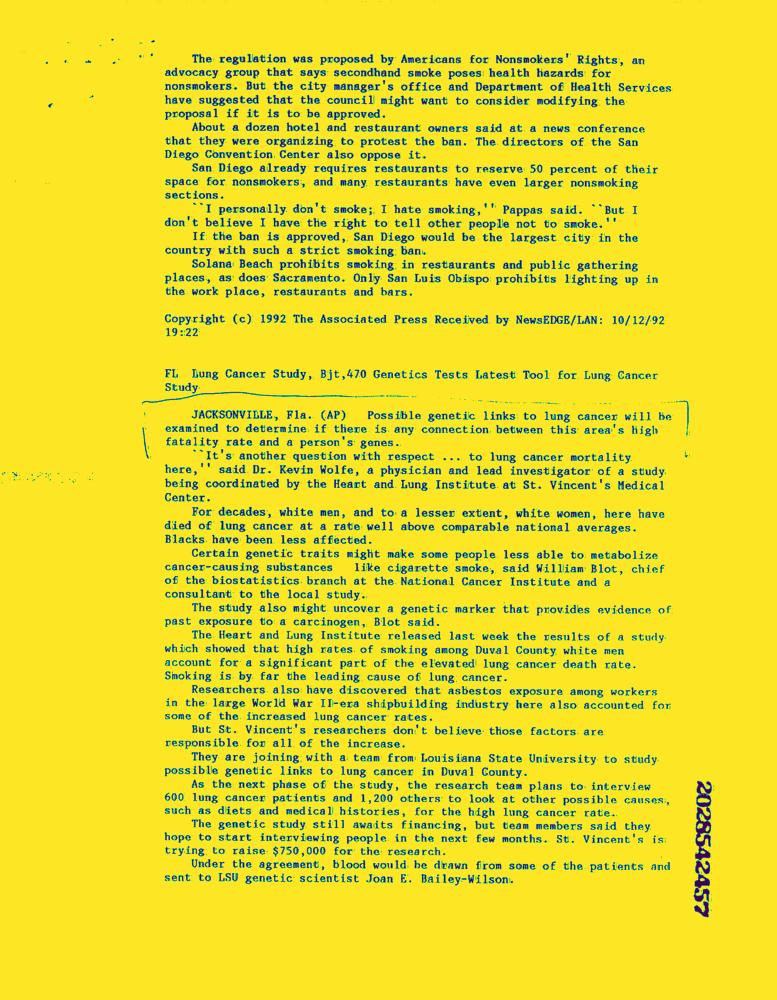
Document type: News-Article